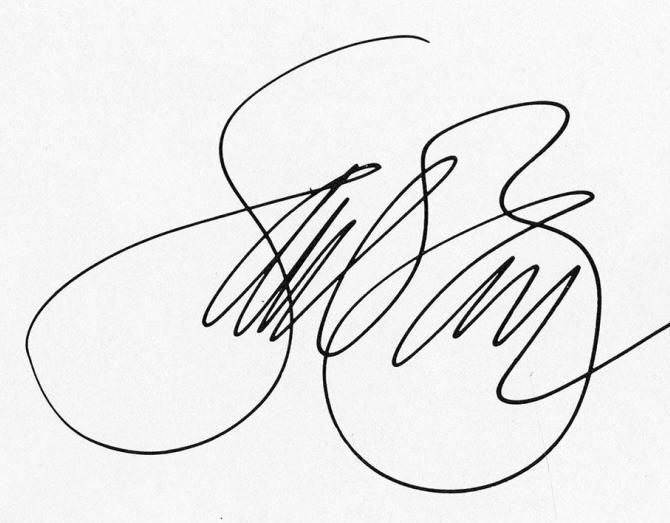
Signature of: saul bass